Identify and extract the amount in words, amount in numbers, payee name, cheque date, and bank name from the image.
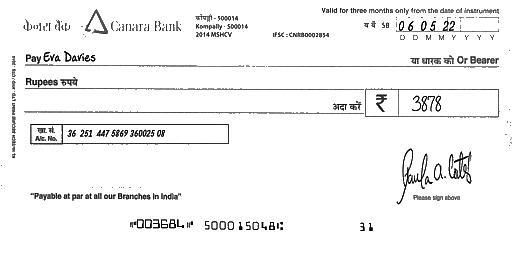
amt_in_words:
amt_in_figures: 3878
payee_name: Eva Davies
bank_name: Canara Bank
cheque_date: 06/05/22